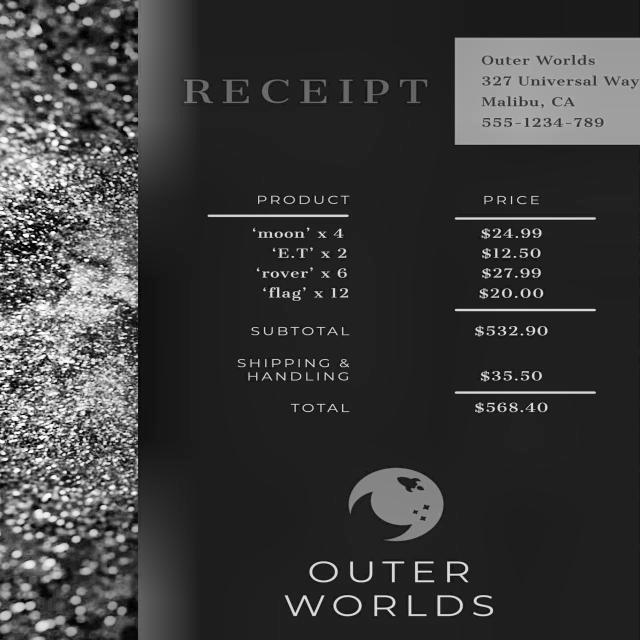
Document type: Invoice